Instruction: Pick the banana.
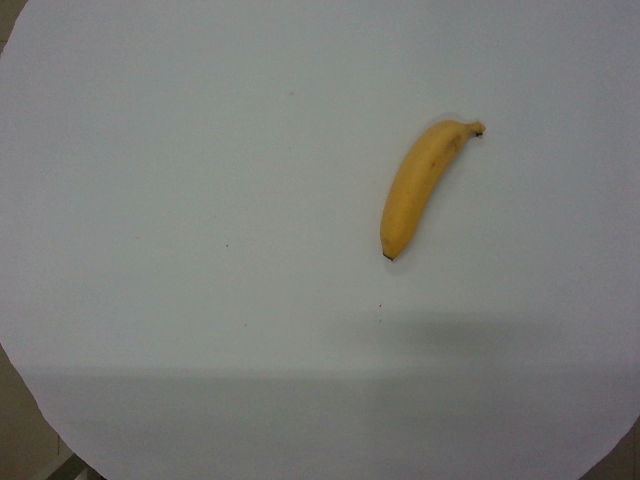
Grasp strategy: vertical